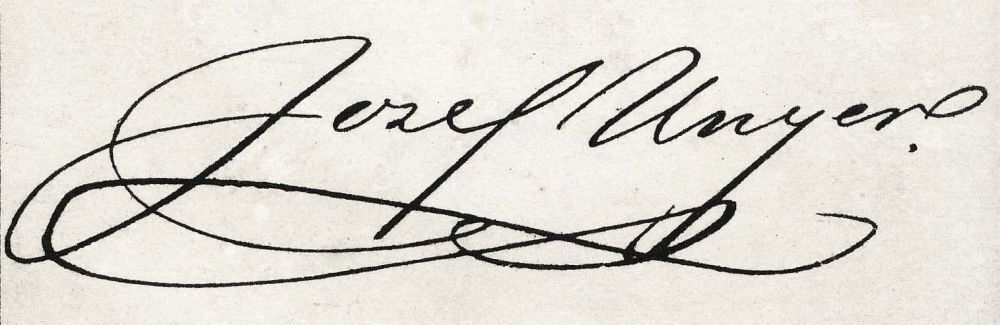
Signature of: józef unger